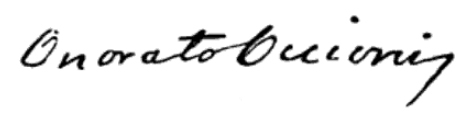
Signature of: onorato occioni